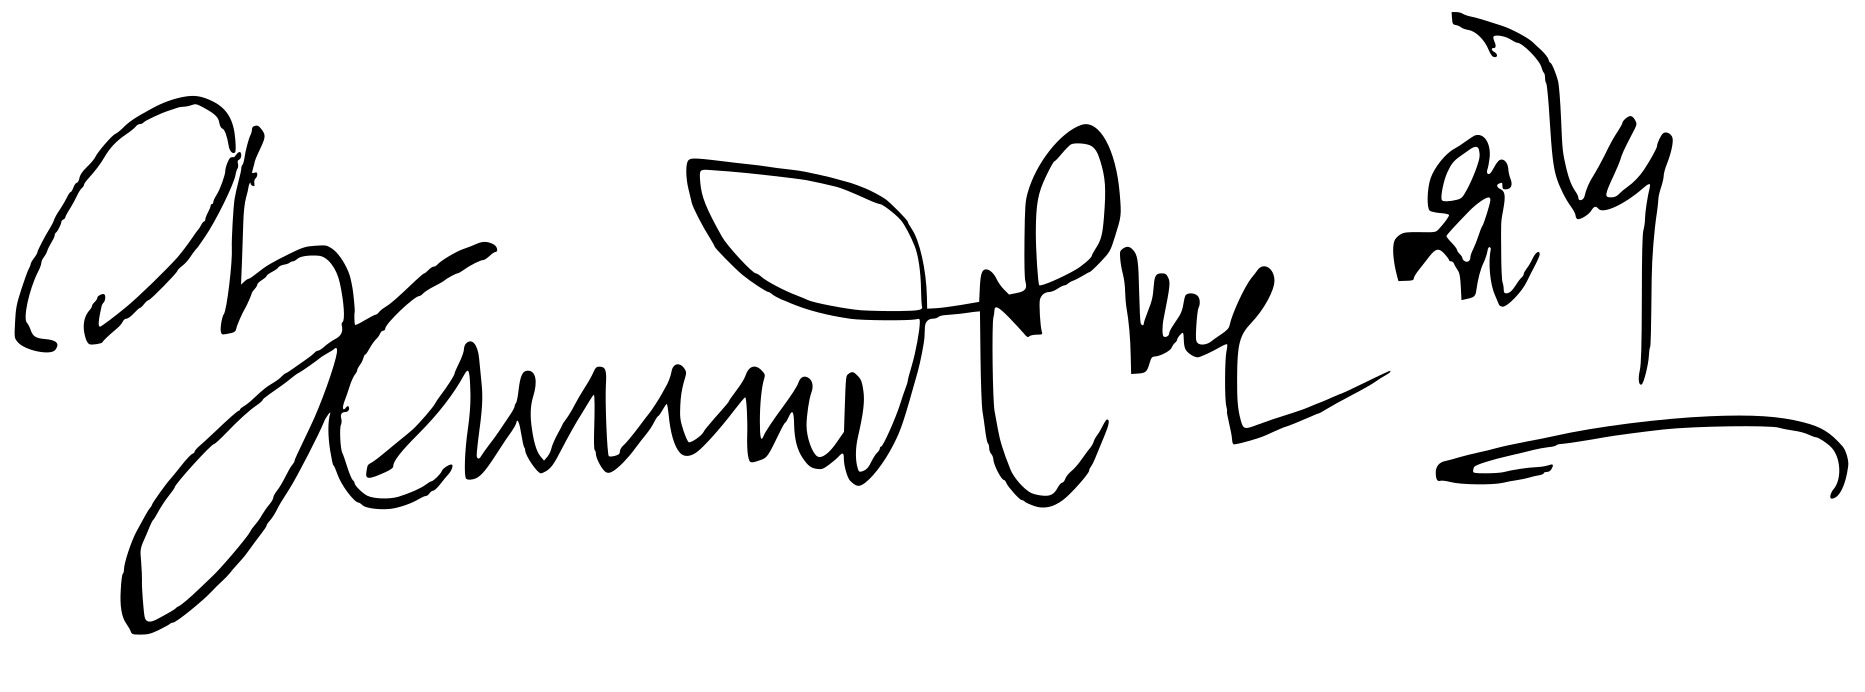
Signature of: ghulam mohammed sheikh